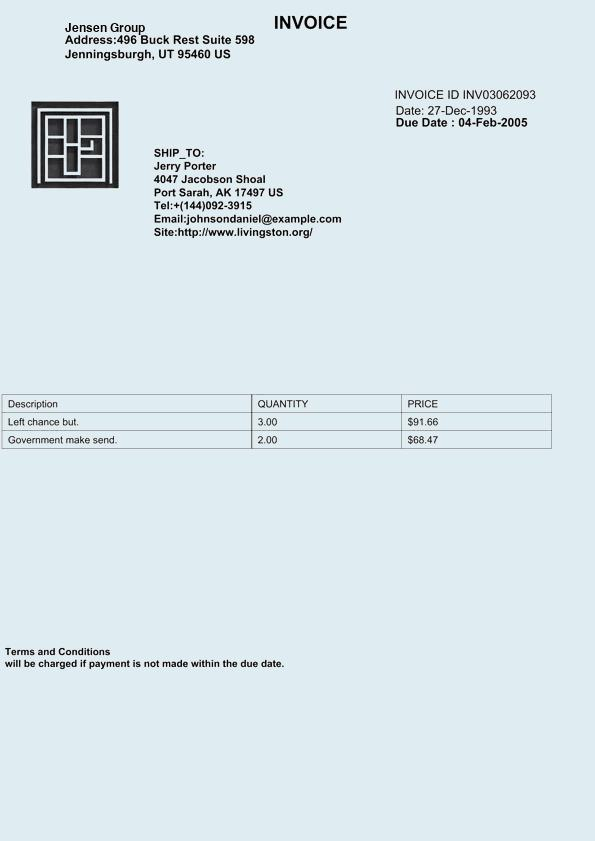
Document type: Invoice